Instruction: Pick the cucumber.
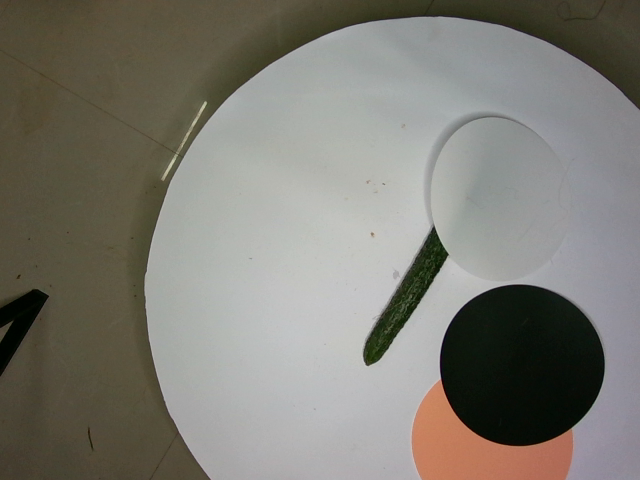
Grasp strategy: vertical